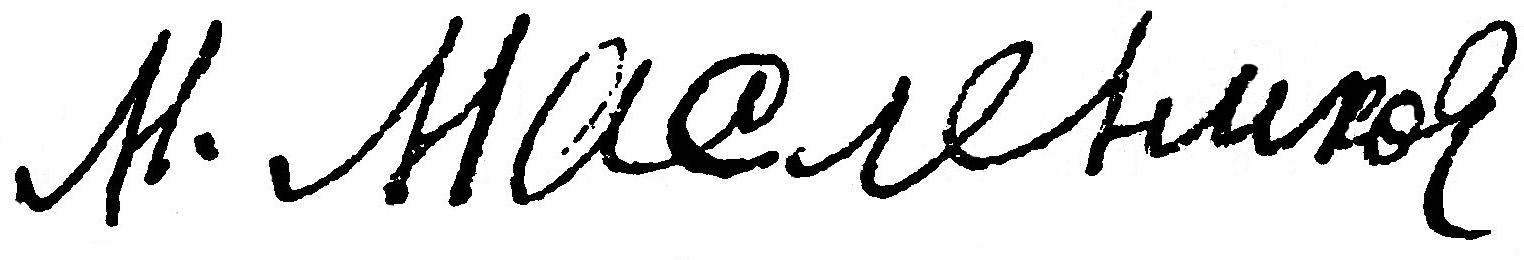
Signature of: mikhail maslennikov